Question: What is the main concern?
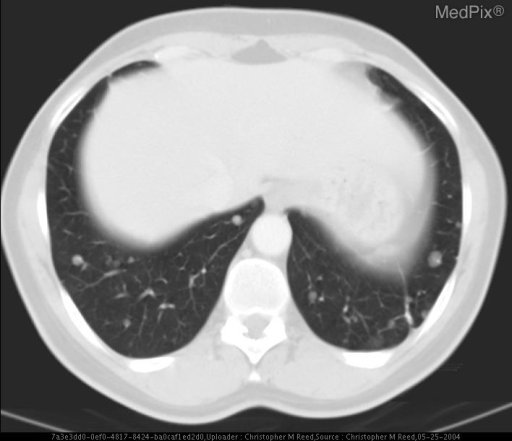
Answer: The findings suggest Multiple bilateral well circumscribed pulmonary nodules, without spiculations or irregularities. No pathologic lymphadenopathy.. Contrast Enhanced CT. The patient might have a history of 48 year old female presents for Computed Tomography after notifying her primary care provider that years earlier she was told she had a nodule in her lung on chest x-ray.

Surgical History:
Cholecystectomy at age 35
Hysterectomy at age 43 (for fibroids).